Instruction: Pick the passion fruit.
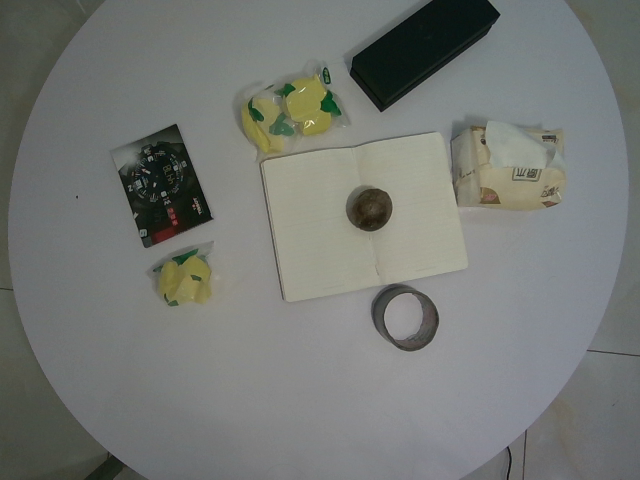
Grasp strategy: vertical